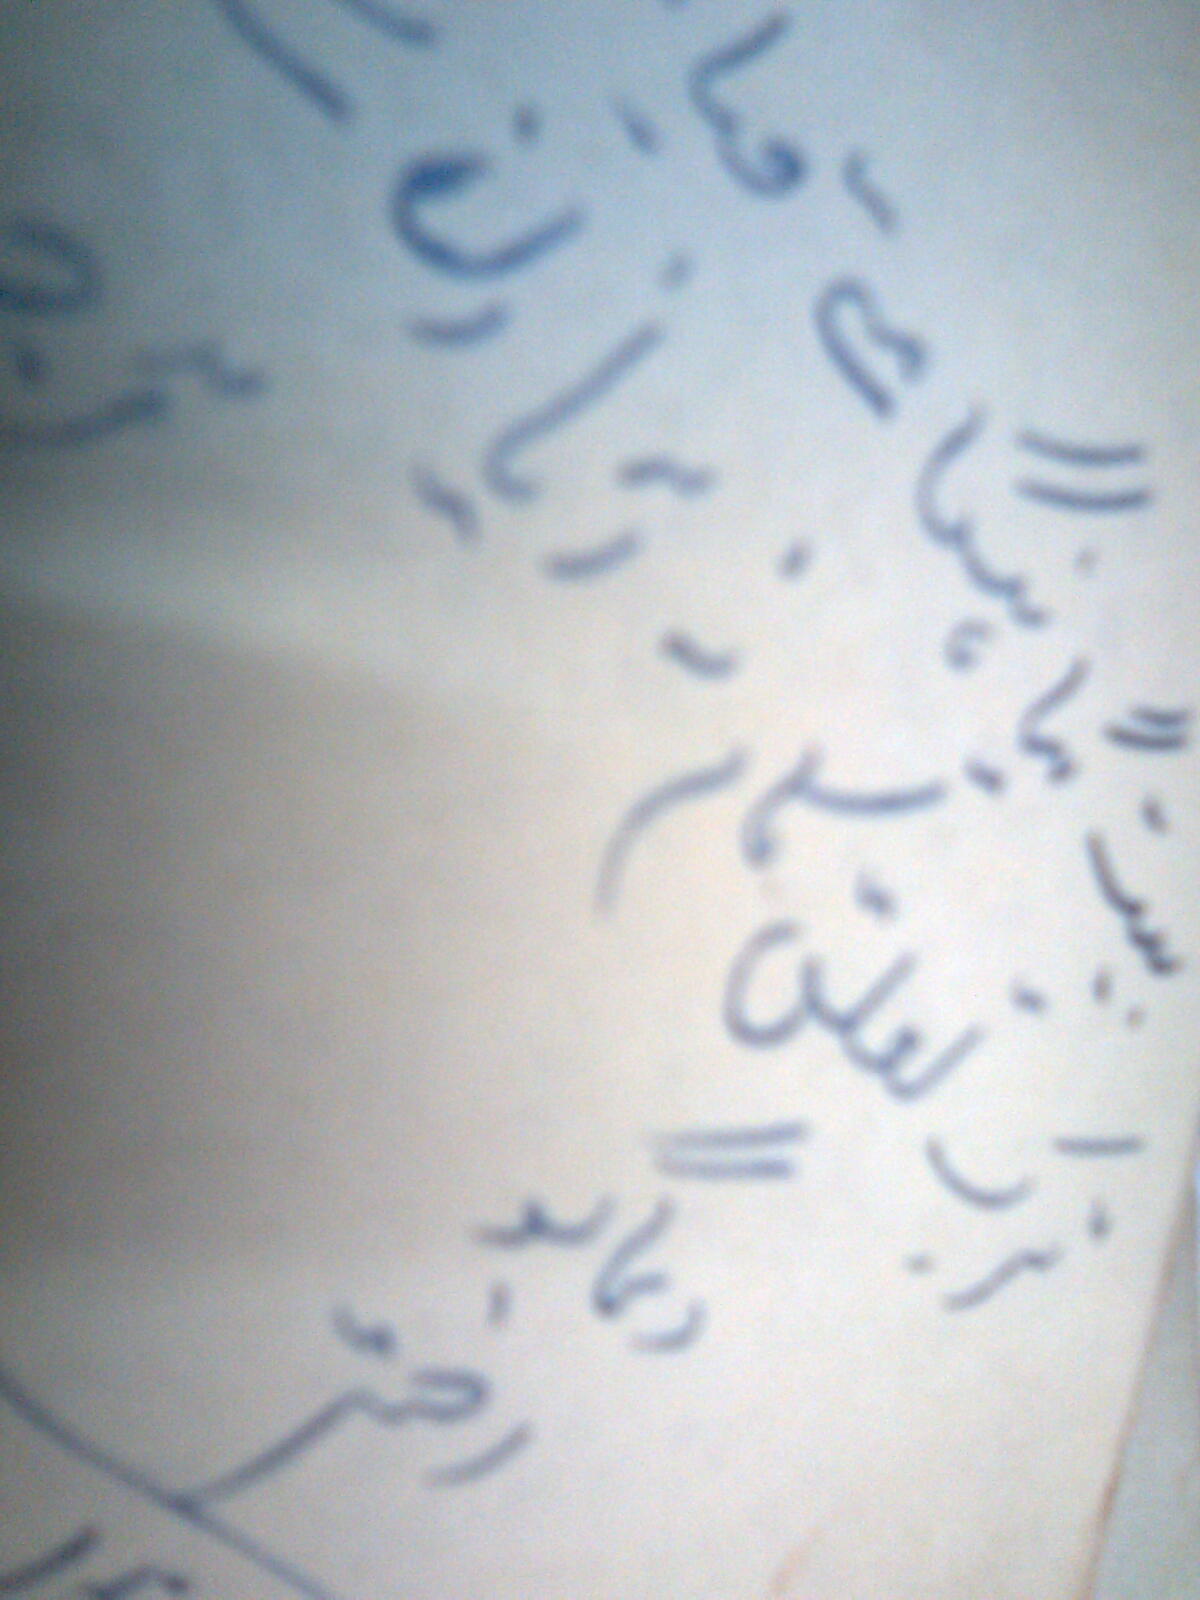
Signature of: akhtar ul iman